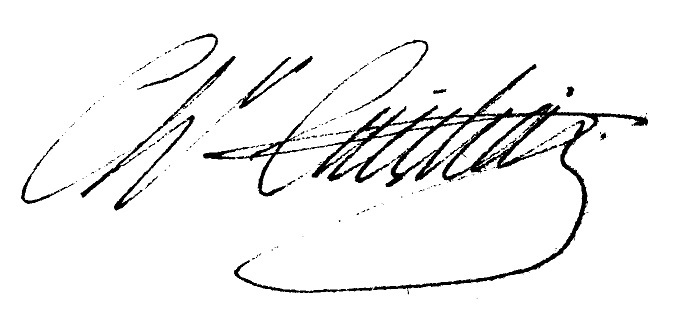
Signature of: beltrame cristiani de ravaran